Question: What type of tax is indicated in the document, personal property or real estate?
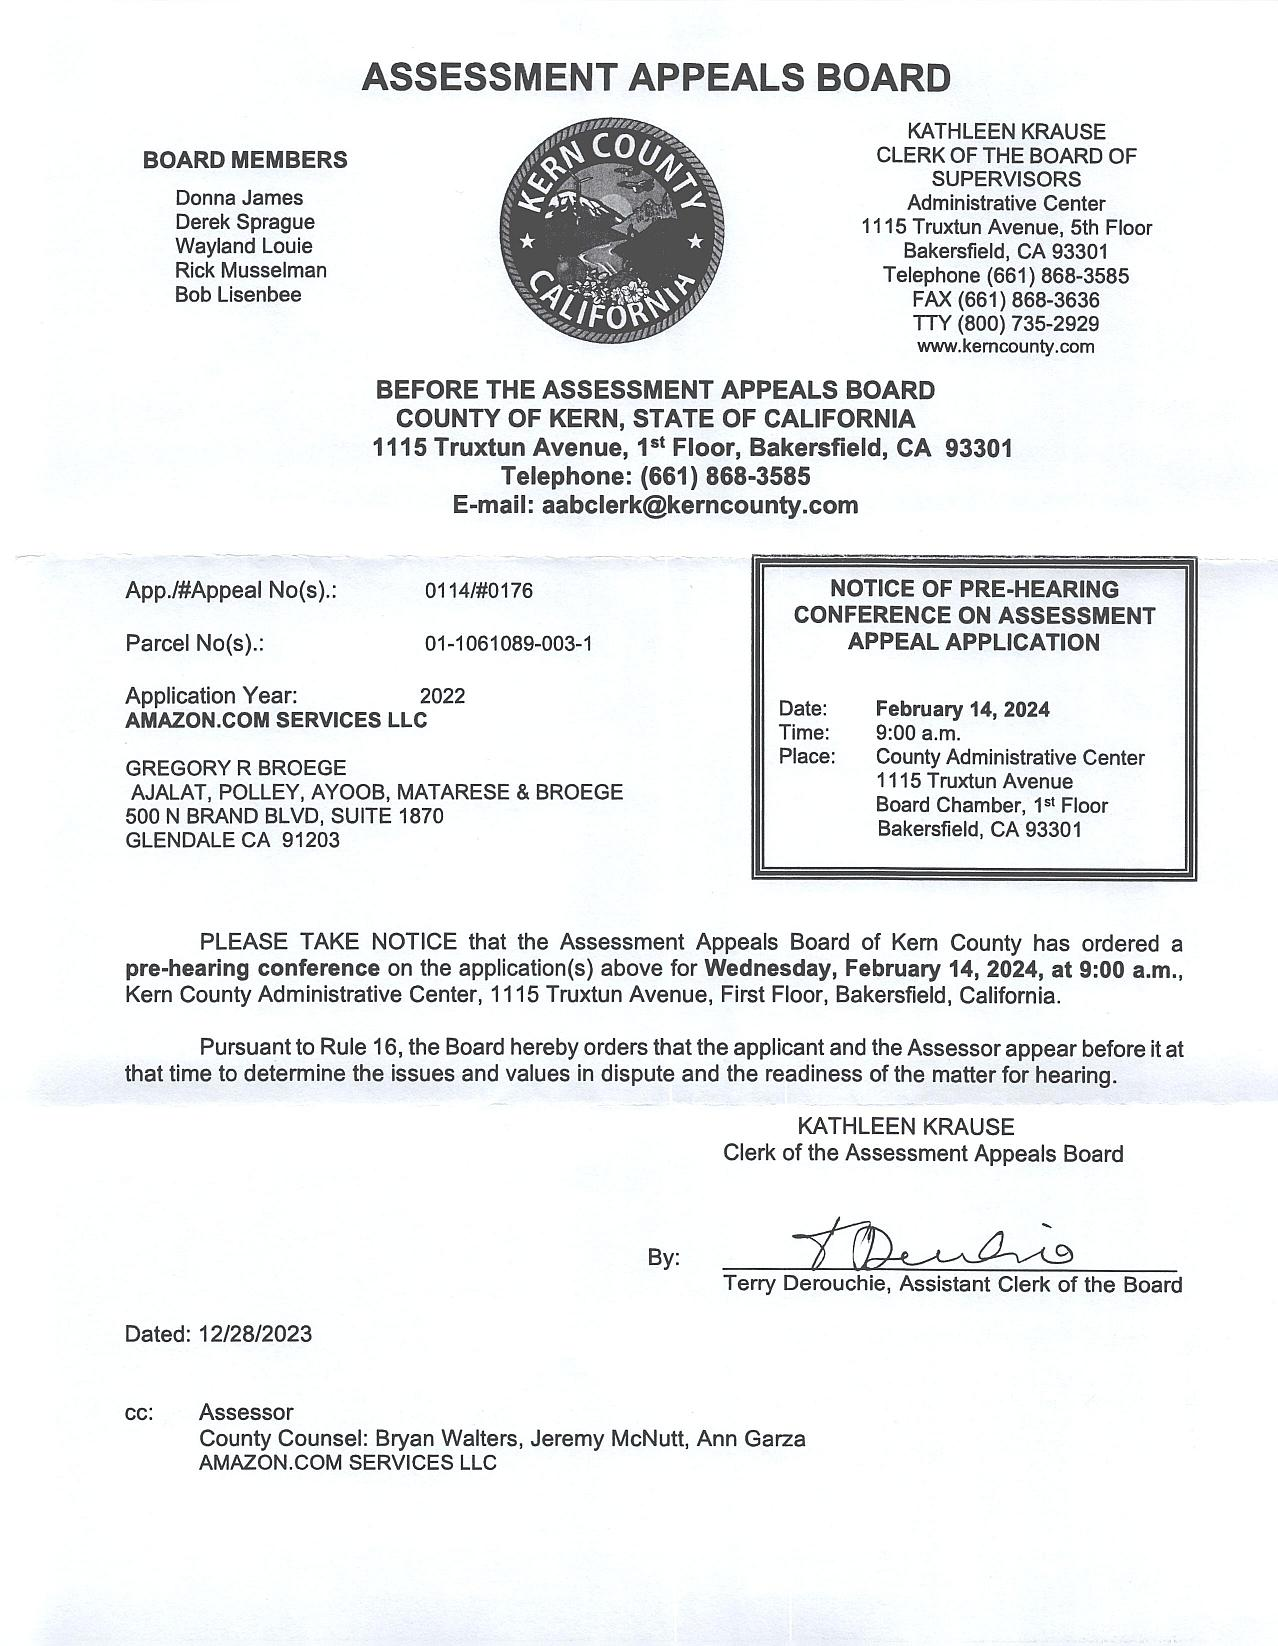
Answer: "Property Tax"